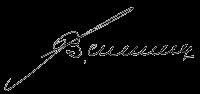
Signature of: volodymyr shcherban